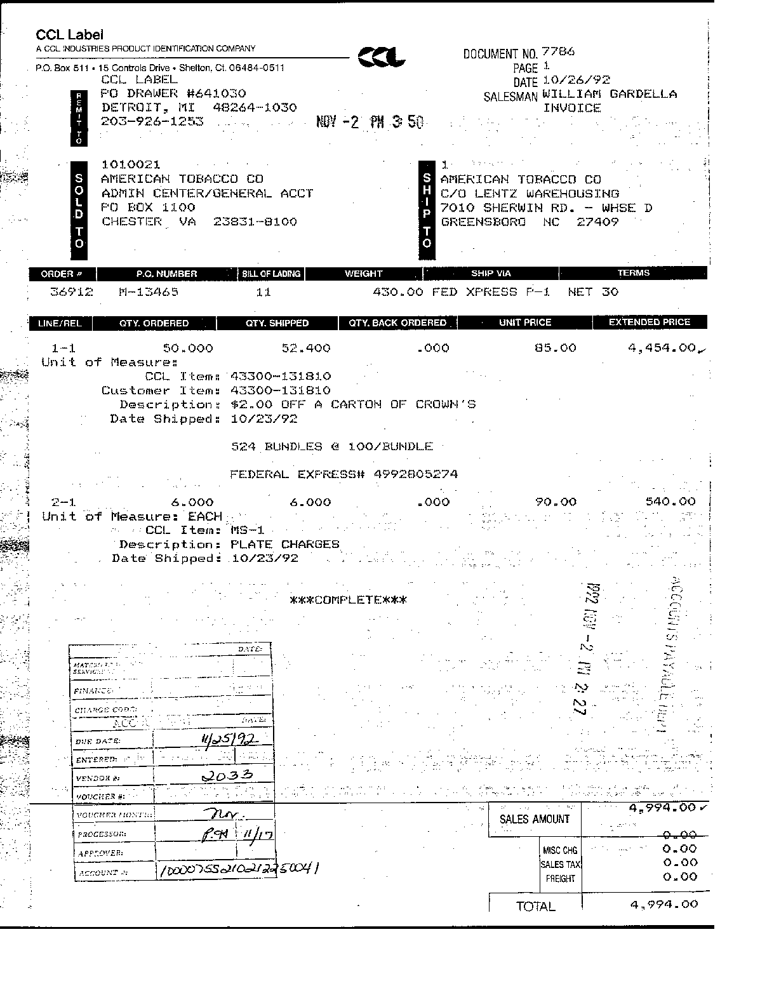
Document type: Invoice